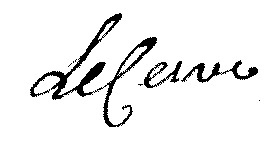
Signature of: rené lecesve